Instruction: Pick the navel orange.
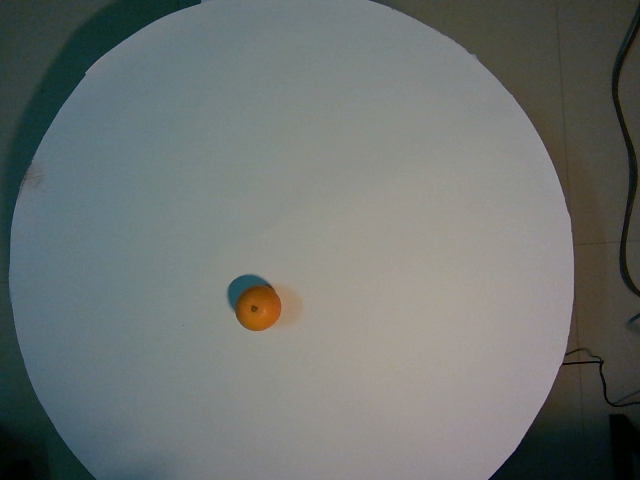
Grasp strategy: vertical